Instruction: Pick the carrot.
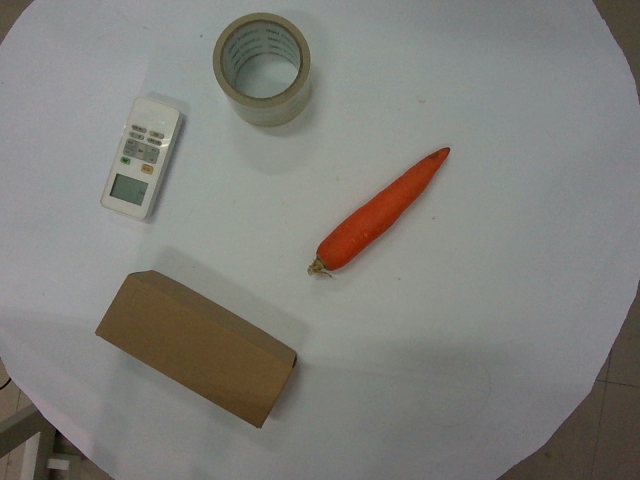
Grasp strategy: vertical